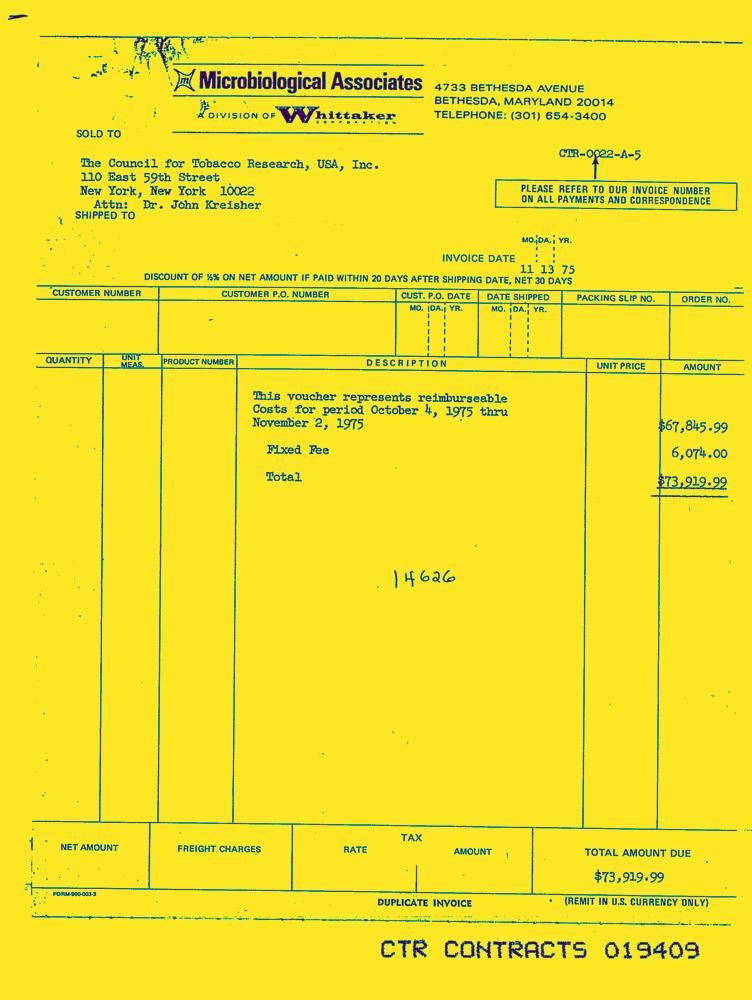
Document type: Invoice-Doc